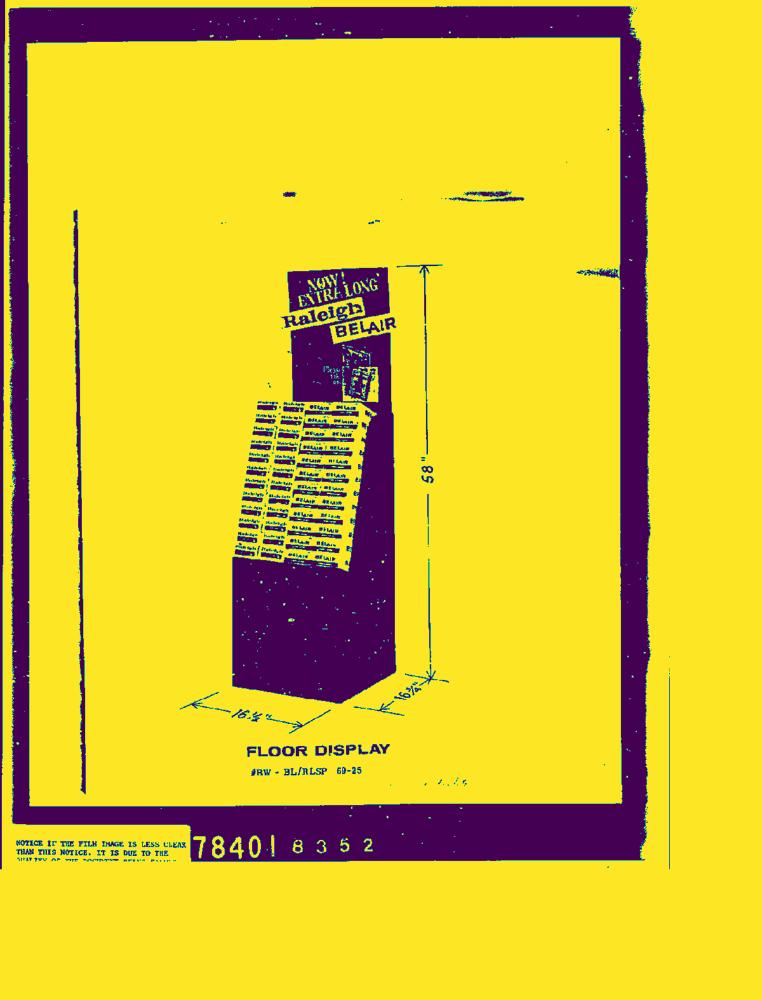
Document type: AD